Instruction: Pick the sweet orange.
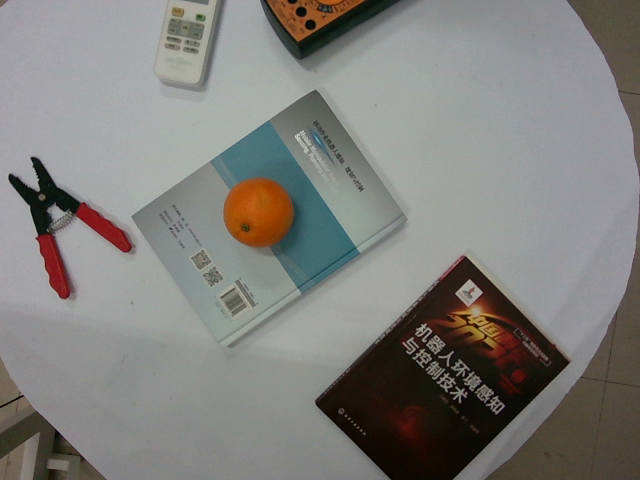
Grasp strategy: vertical